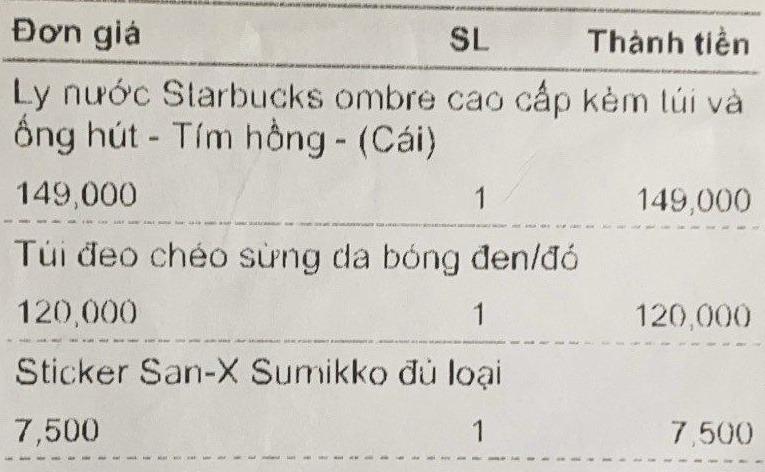
<table>
<tr>
<th>Đơn giá</th>
<th>SL</th>
<th>Thành tiền</th>
</tr>
<tr>
<td colspan="3">Ly nước Starbucks ombre cao cấp kèm túi và ống hút - Tím hồng - (Cái) 149,000</td>
<td>1</td>
<td>149,000</td>
</tr>
<tr>
<td colspan="3">Túi đeo chéo sừng da bóng đen/đỏ 120,000</td>
<td>1</td>
<td>120,000</td>
</tr>
<tr>
<td colspan="3">Sticker San-X Sumikko đủ loại 7,500</td>
<td>1</td>
<td>7,500</td>
</tr>
</table>